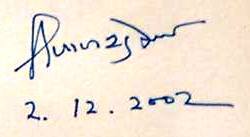
Signature of: shrilal shukla